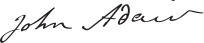
Signature of: john adair